Please extract the written amount, numerical amount, recipient's name, date on the cheque, and the bank's name from the image.
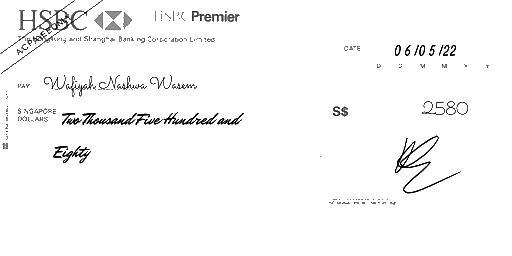
amt_in_words: Two Thousand Five Hundred and Eighty
amt_in_figures: 2580
payee_name: Wafiyah Nashwa Wasem
bank_name: HSBC
cheque_date: 06/05/22